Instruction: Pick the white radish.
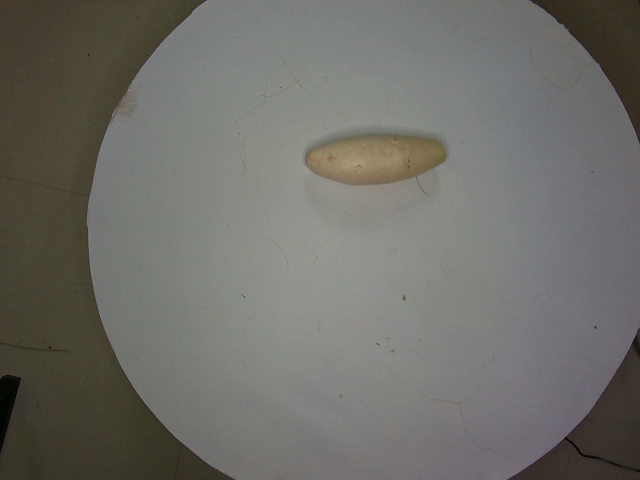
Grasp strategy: vertical